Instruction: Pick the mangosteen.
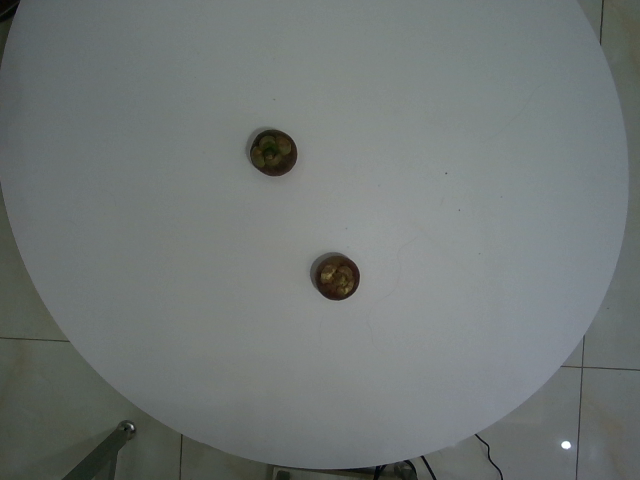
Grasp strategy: vertical